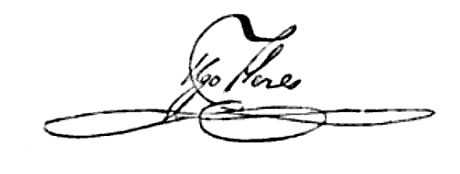
Signature of: ugo fleres